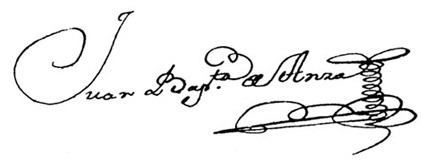
Signature of: juan bautista de anza